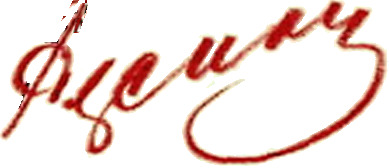
Signature of: vasily ryasnoy